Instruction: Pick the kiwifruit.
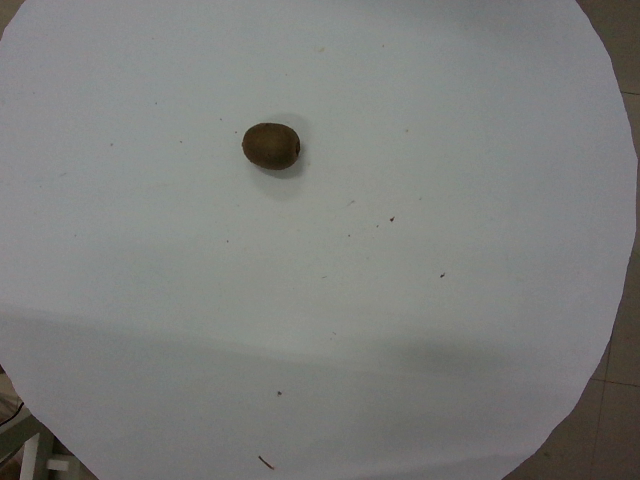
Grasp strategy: vertical